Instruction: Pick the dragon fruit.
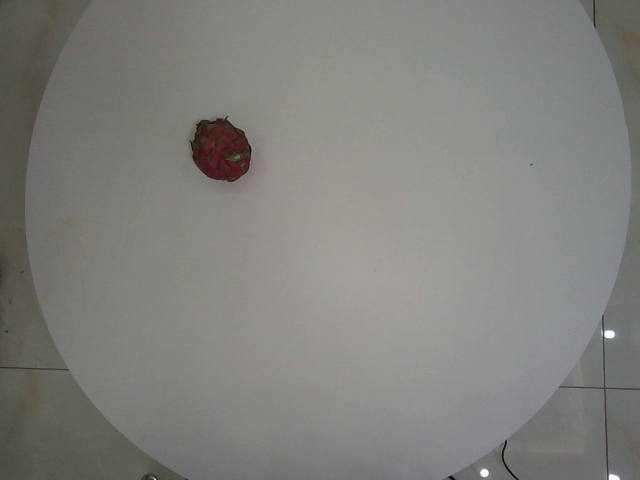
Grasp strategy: vertical